Can you pull out the amount in words, numerical amount, payee's name, date of the cheque, and the bank's name from the image?
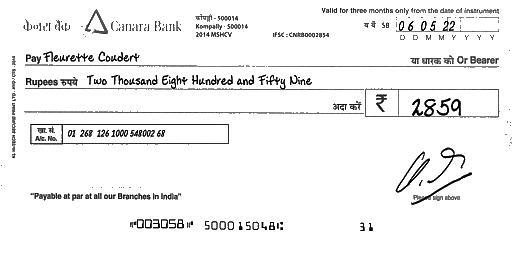
amt_in_words: Two Thousand Eight Hundred and Fifty Nine
amt_in_figures: 2859
payee_name: Fleurette Coudert
bank_name: Canara Bank
cheque_date: 06/05/22